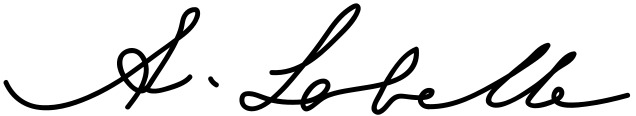
Signature of: antoine labelle